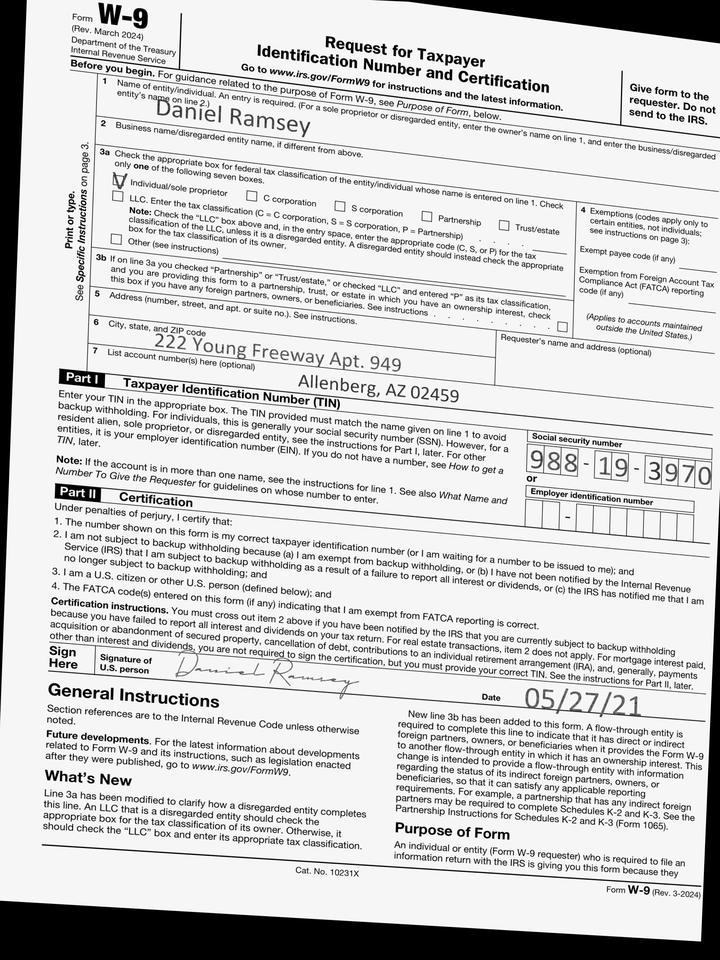
adr1: 222 Young Freeway Apt. 949
adr2: Allenberg, AZ 02459
cbx: yes
ssn: 988193970
enm: Daniel Ramsey
sdt: 05/27/21